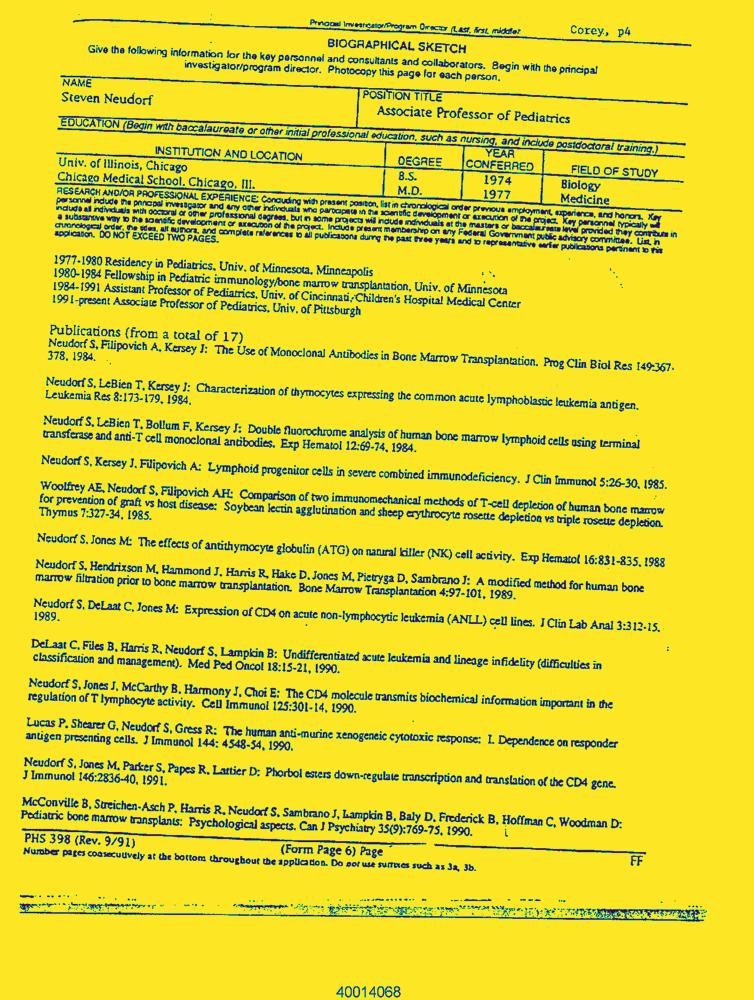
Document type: Resume-Doc